Question: How does the patient history play a role?
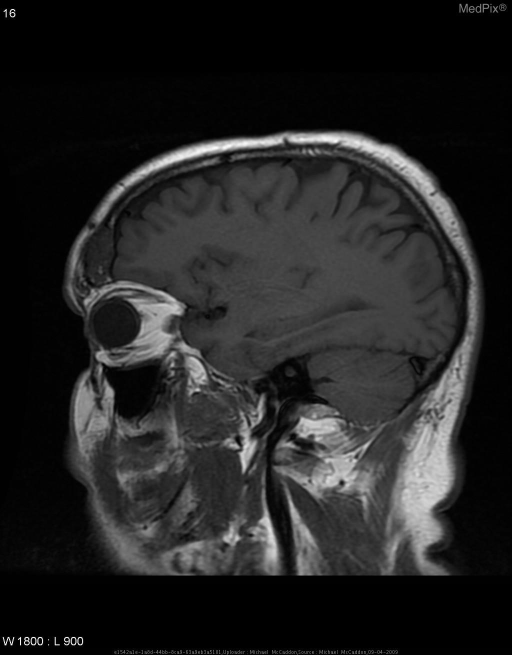
Answer: The patient's history of 53 y/o man with history of basal cell carcinoma presents with painful lump on right forehead.  Pt had similar lesion 9 years ago that was operated on by plastic surgery, no records available.  Lesion has been very slow growing over past year, becoming more painful on deep palpation recently. is key in understanding the case.